Identify and extract the amount in words, amount in numbers, payee name, cheque date, and bank name from the image.
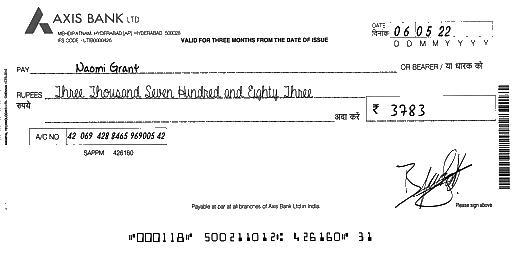
amt_in_words: Three Thousand Seven Hundred and Eighty Three
amt_in_figures: 3783
payee_name: Naomi Grant
bank_name: AXIS BANK
cheque_date: 06/05/22